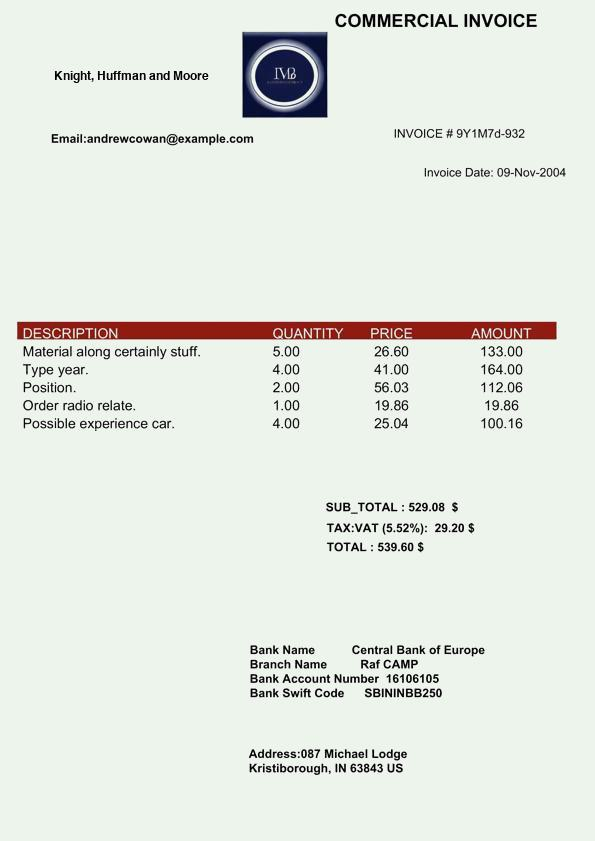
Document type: Invoice